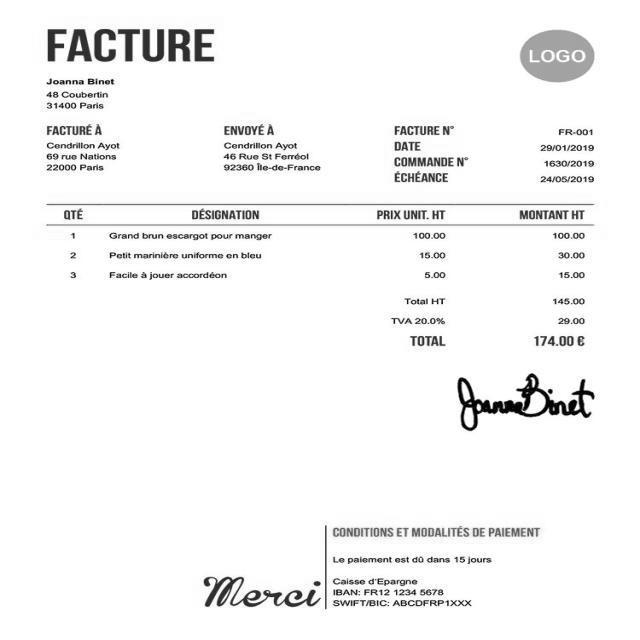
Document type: Invoice